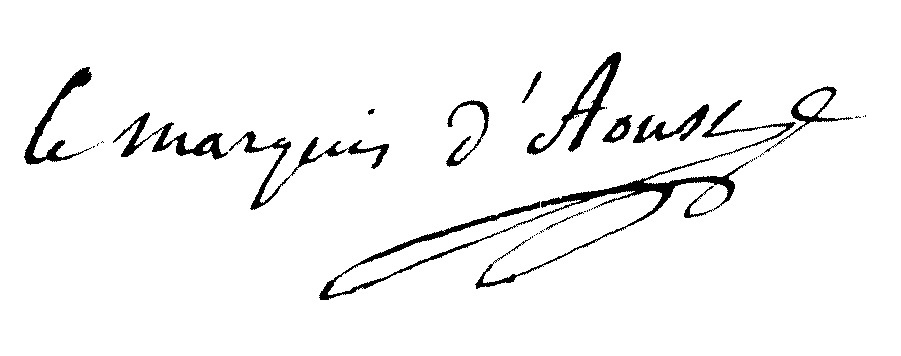
Signature of: eustache jean marie d aoust